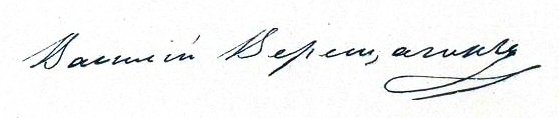
Signature of: vasily vereshchagin